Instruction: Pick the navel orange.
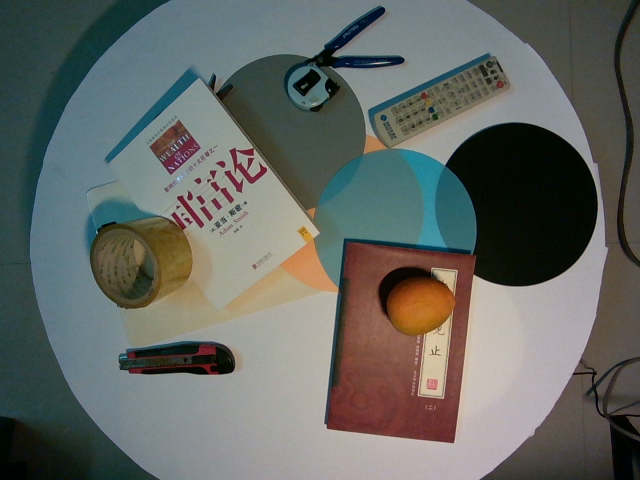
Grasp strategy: vertical